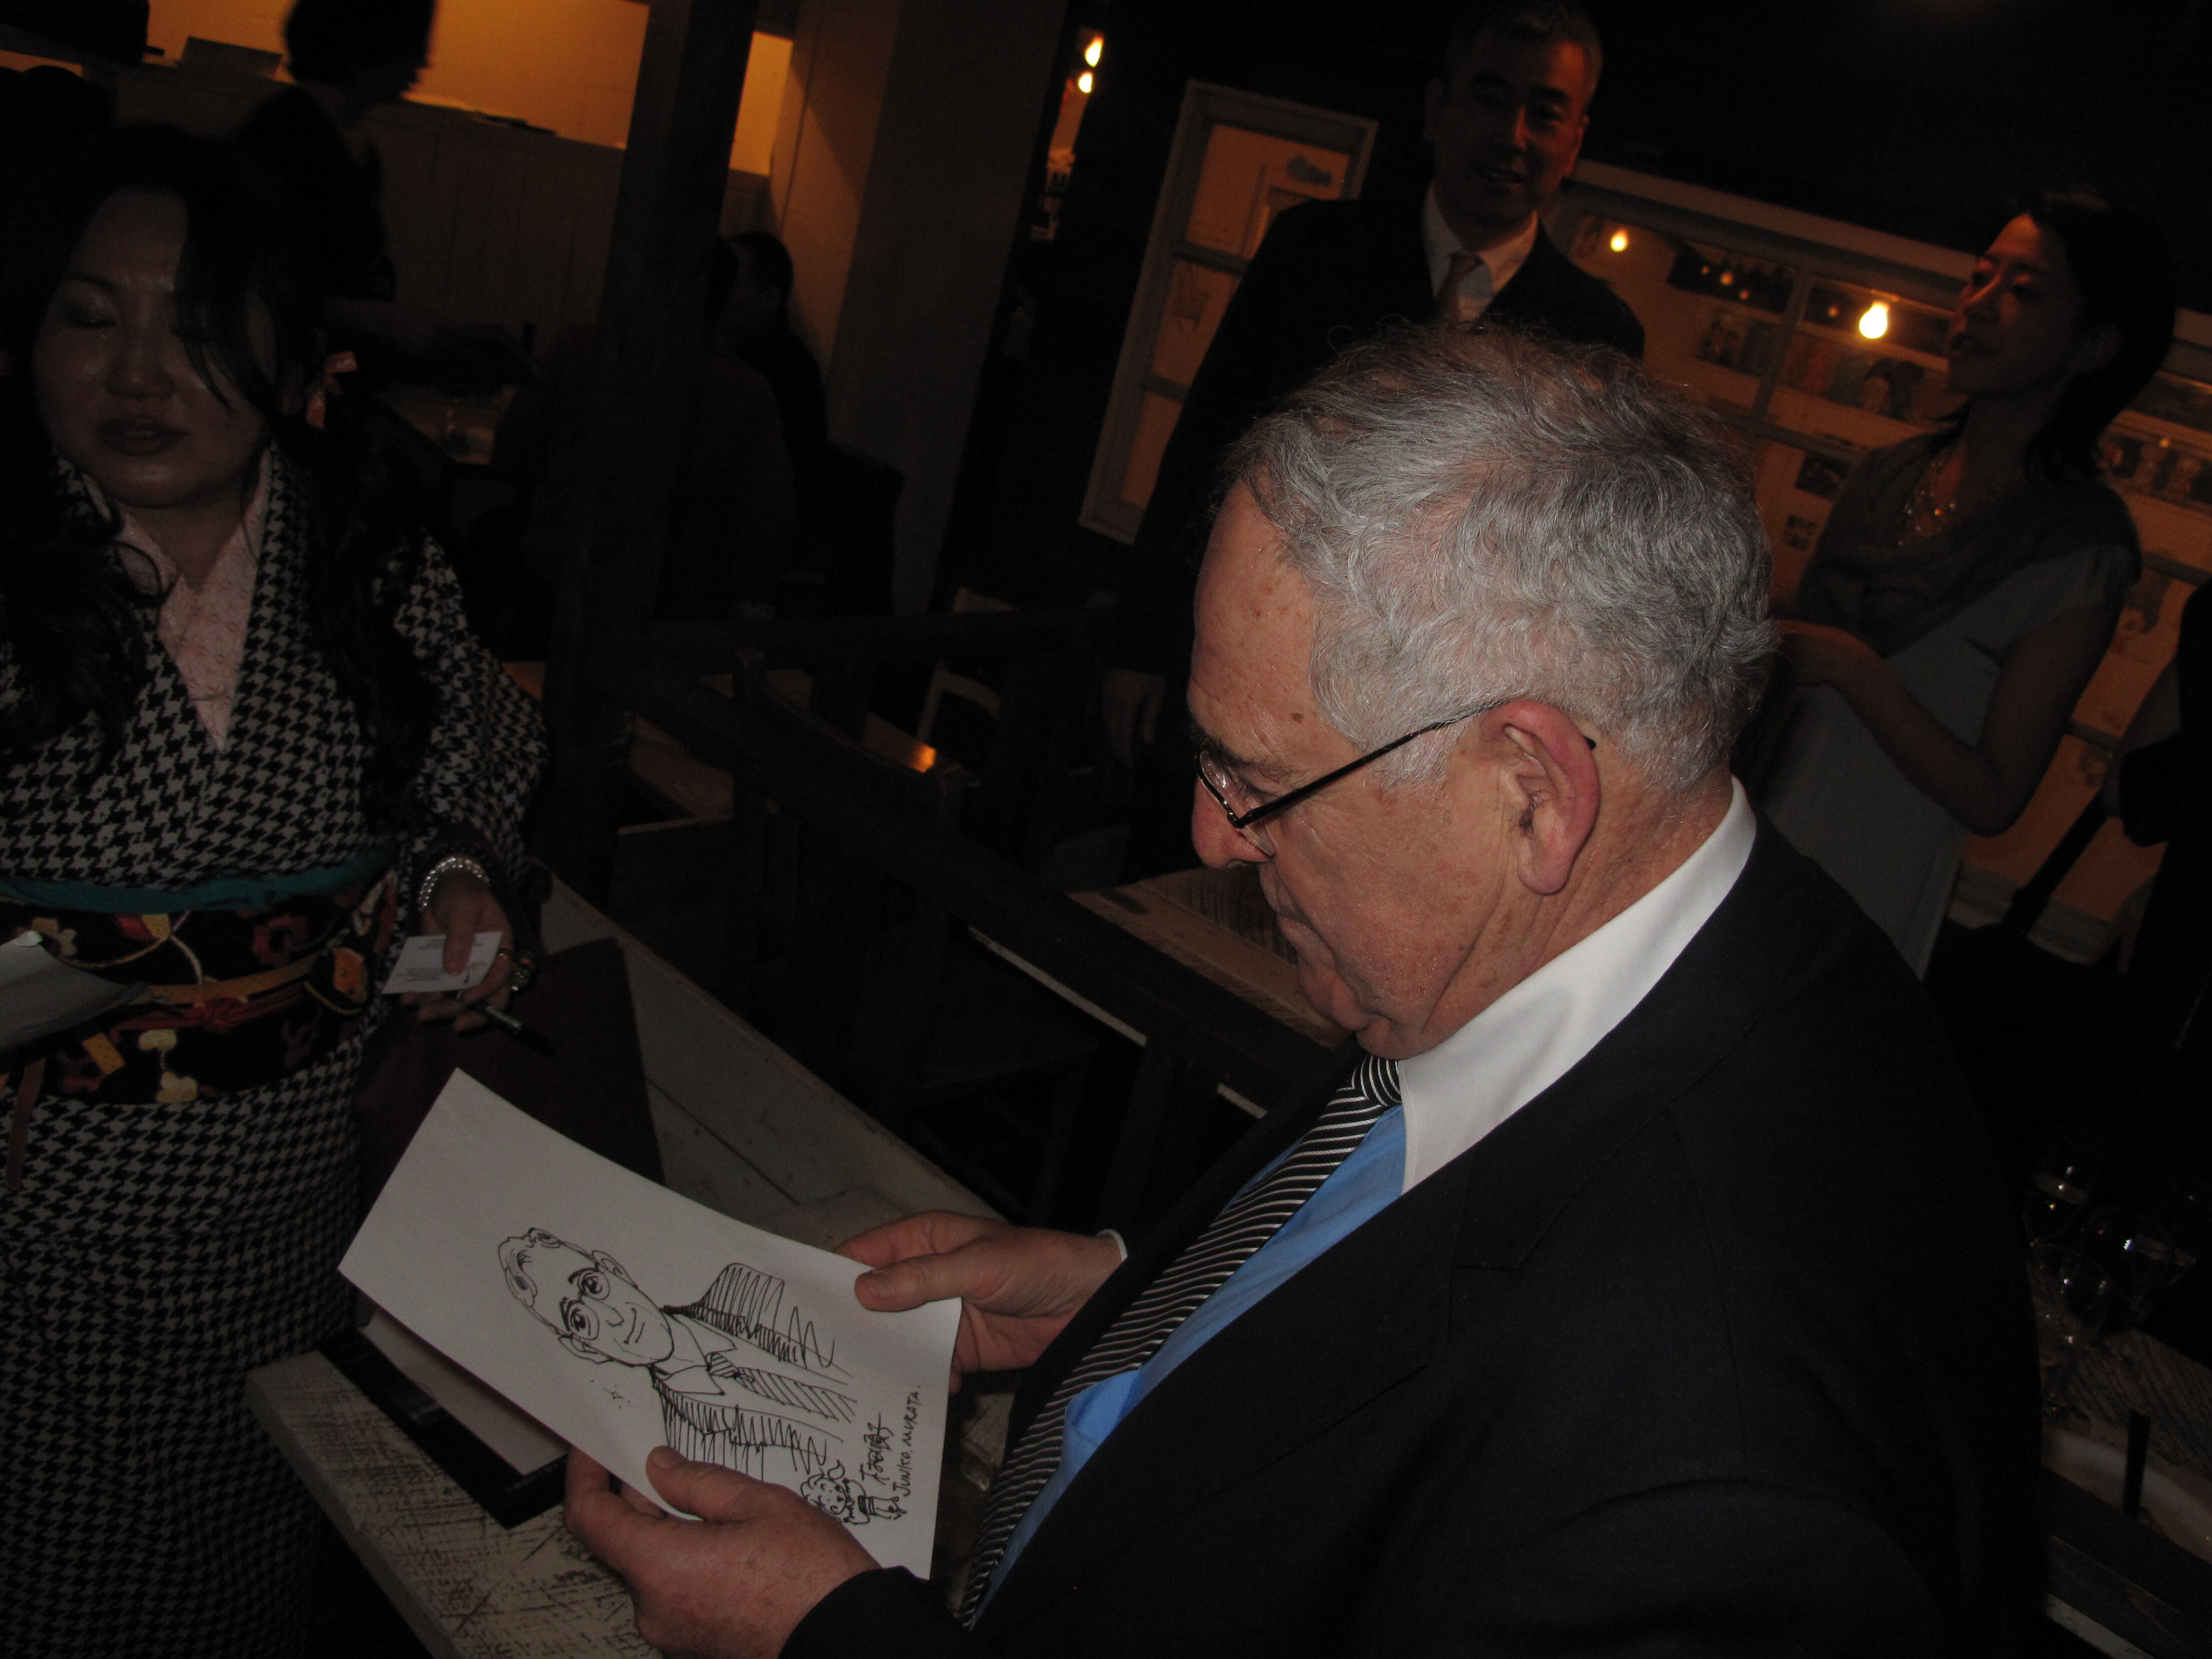
Signature of: junko murata